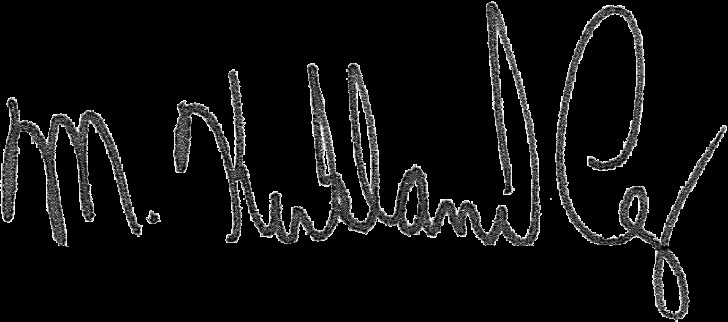
Signature of: kirk cox